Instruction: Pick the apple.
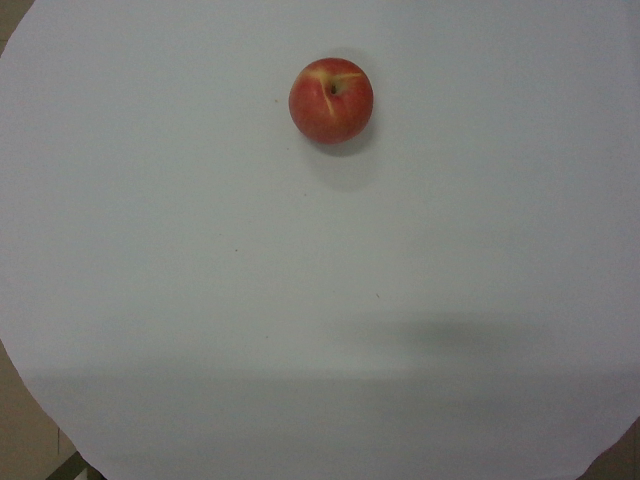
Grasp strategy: vertical